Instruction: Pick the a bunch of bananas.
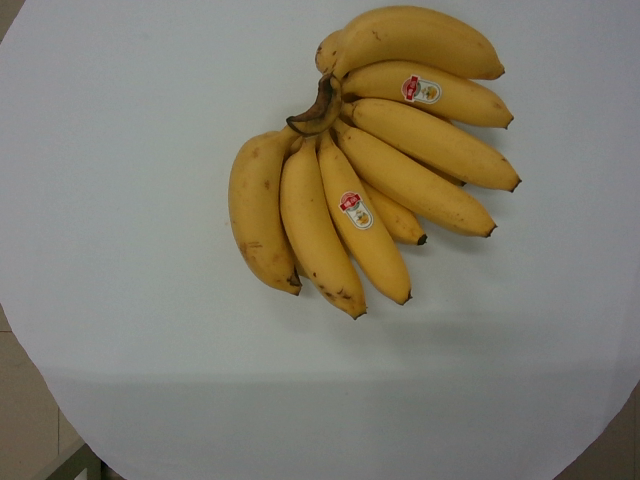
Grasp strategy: vertical